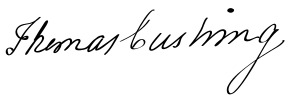
Signature of: thomas cushing